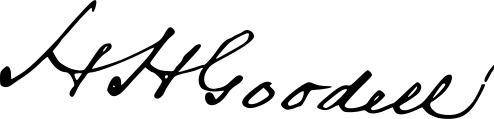
Signature of: henry h goodell